Question: What could the diagnosis suggest?
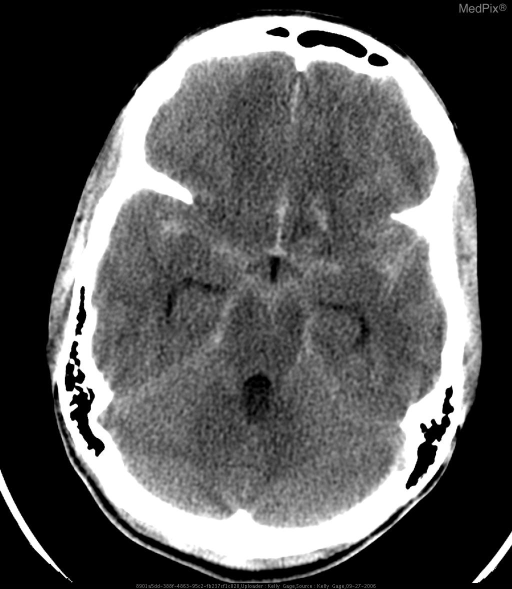
Answer: The possible diagnosis includes Trauma
Aneurysm rupture
nonaneurysmal perimesencephalic hemorrhage, arteriovenous malformations (AVM),
hemorrhagid neoplasm
hypertensive parenchymal hemorrhage with subarachnoid extension
anticoagulant therapy.